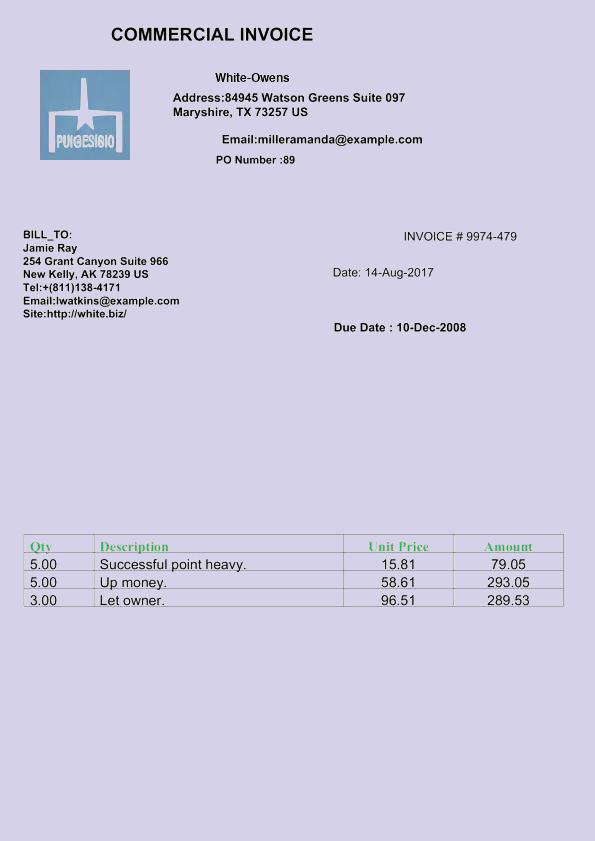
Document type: Invoice